Extract the amount written in words, the amount in digits, the name of the payee, the date on the cheque, and the bank's name from the image.
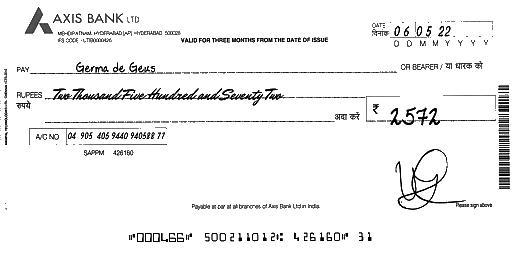
amt_in_words: Two Thousand Five Hundred and Seventy Two
amt_in_figures: 2572
payee_name: Germa de Geus
bank_name: AXIS BANK
cheque_date: 06/05/22